Question: What appears to be the issue?
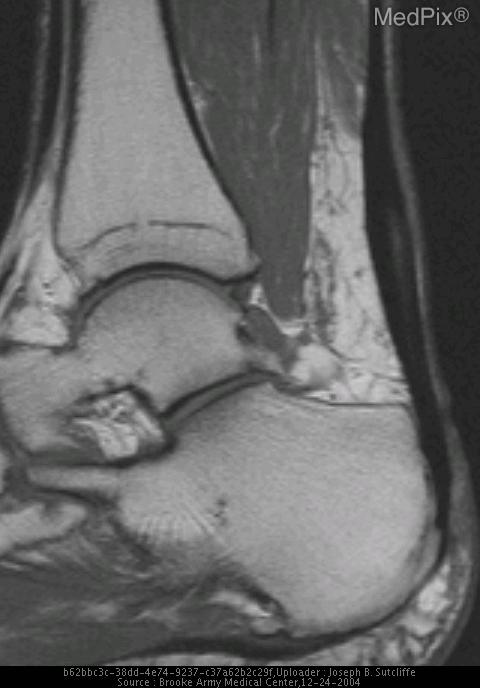
Answer: The findings suggest Plain radiographs demonstrate thickening of the Achilles tendon, convex impression of Achilles tendon on the posterior margin of Kager's fat pad, and a lower limits normal Toygar's angle.

MR findings demonstrates focal thickening of the Achilles tendon increased T2W signal within the tendon and overlying subcutaneous tissues. T1W image demonstrates focal thickening and intermediate signal within the otherwise dark signal of the Achilles tendon. The patient might have a history of Left ankle/leg pain and weakness.